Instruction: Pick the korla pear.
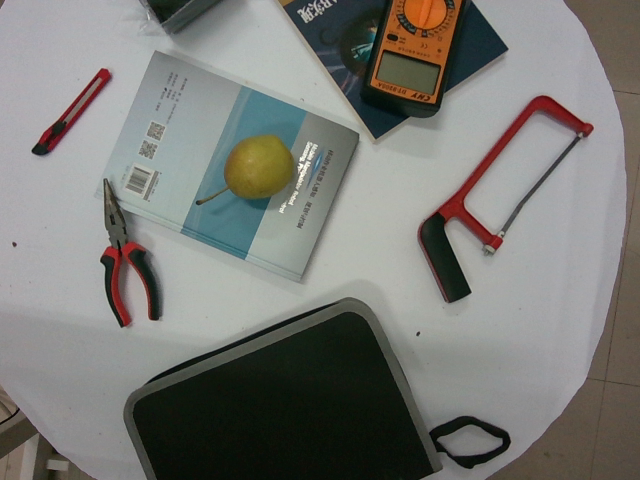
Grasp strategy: vertical